Question: What is the potential diagnosis?
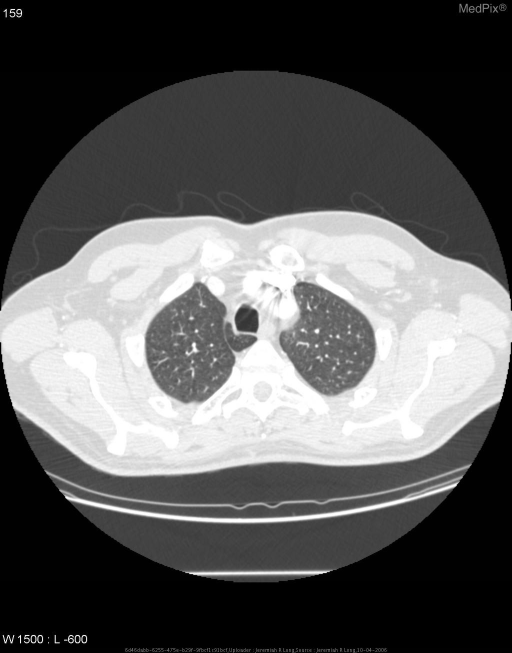
Answer: The possible diagnosis includes Azygous lobe
Focal atelectasis or pleural scarring..